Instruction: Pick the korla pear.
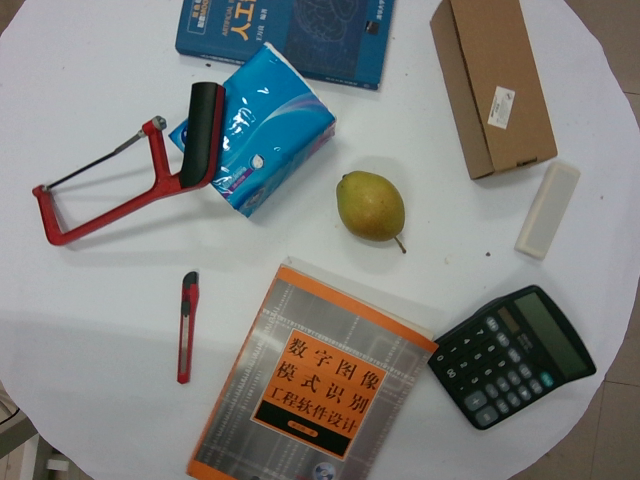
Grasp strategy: vertical